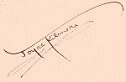
Signature of: joyce kilmer